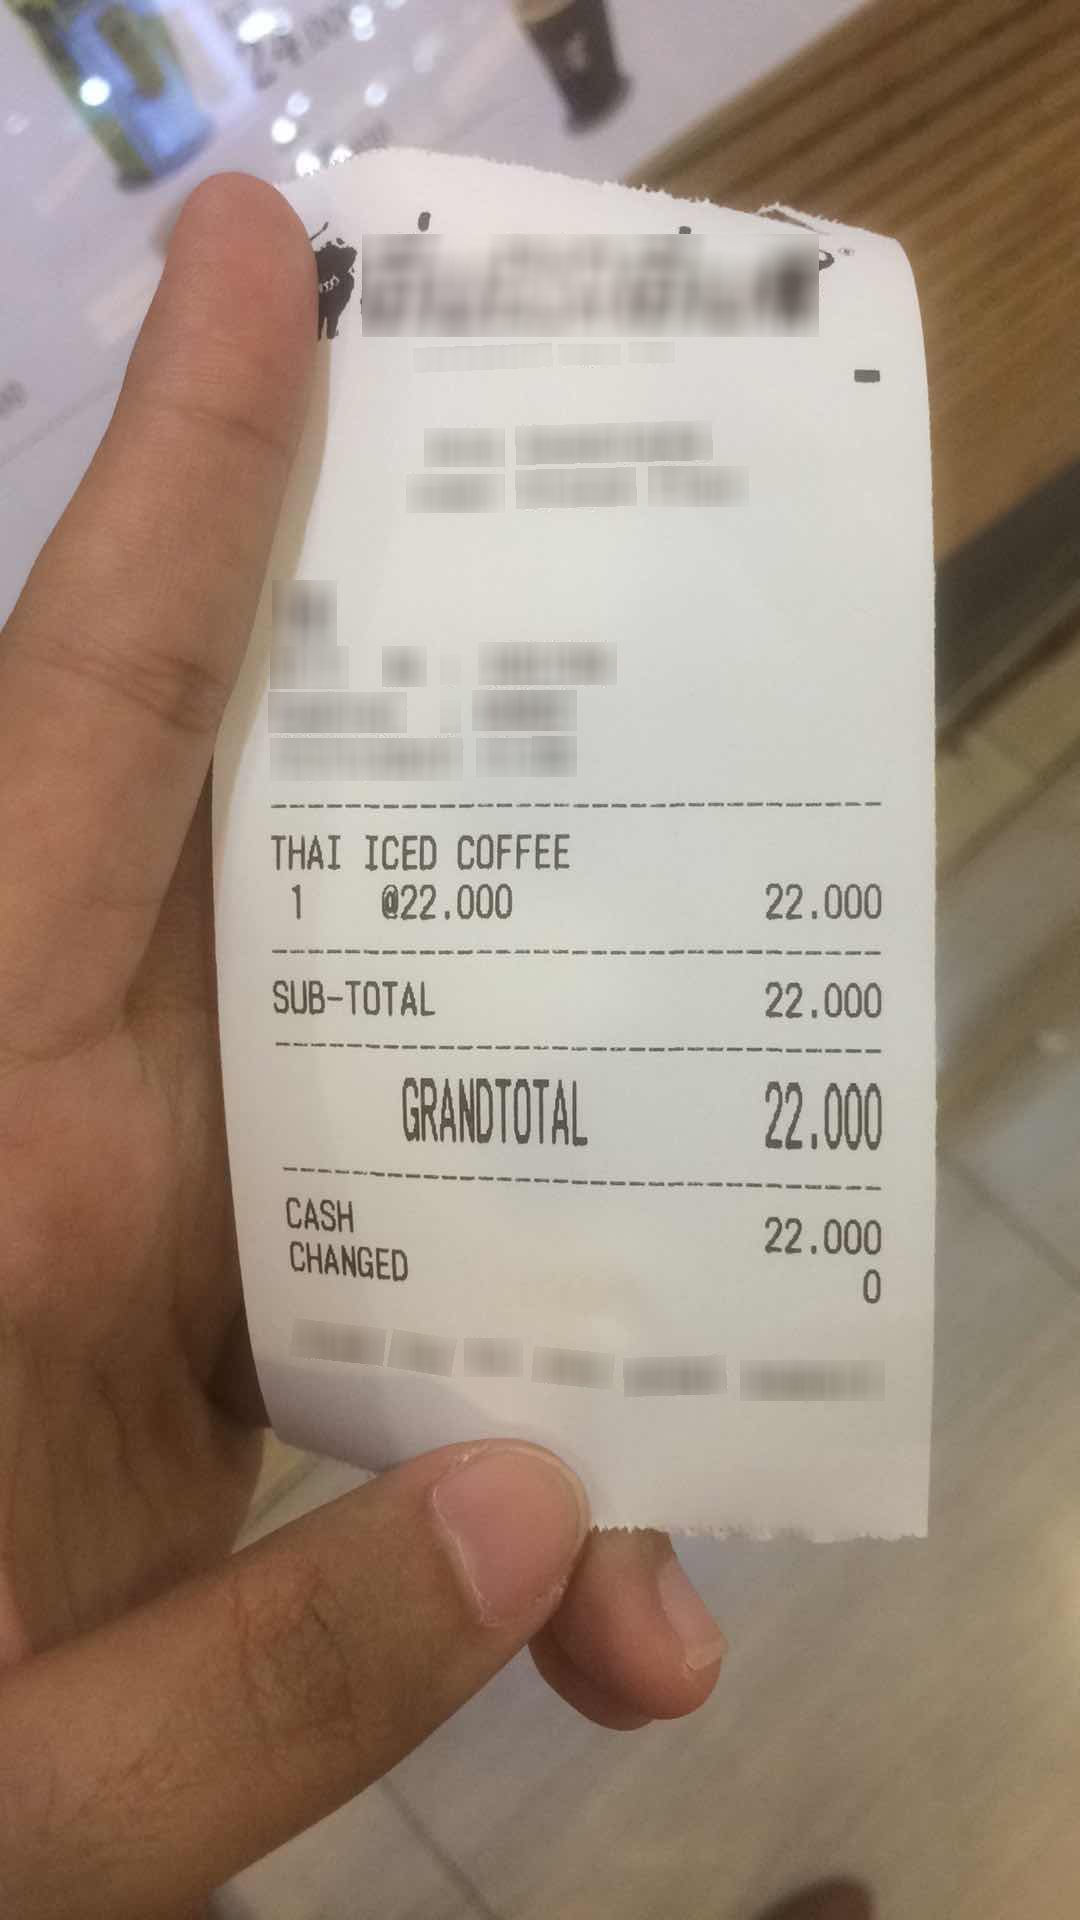
Number of items: 4
Subtotal: 22.000
Total: 22.000
OCR text regions:
text: THAI
text: ICED
text: COFFEE
text: 1
text: @22.000
text: 22.000
text: SUB-TOTAL
text: 22.000
text: GRANDTOTAL
text: 22.000
text: CASH
text: 22.000
text: CHANGED
text: 0